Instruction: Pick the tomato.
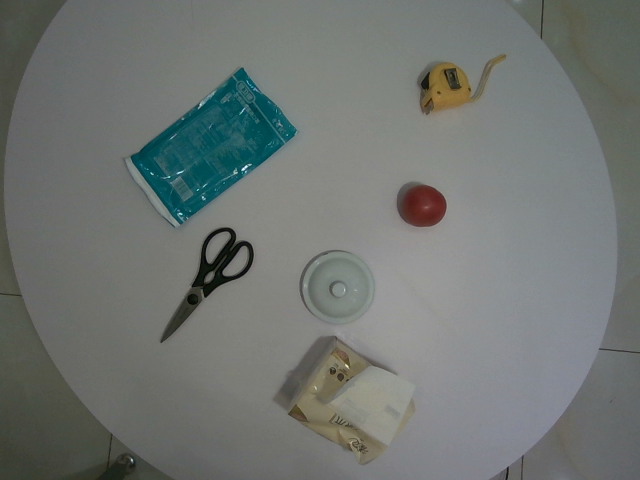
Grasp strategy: vertical